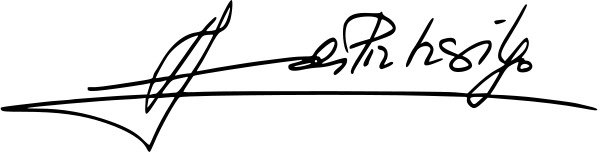
Signature of: maria de lourdes pintasilgo